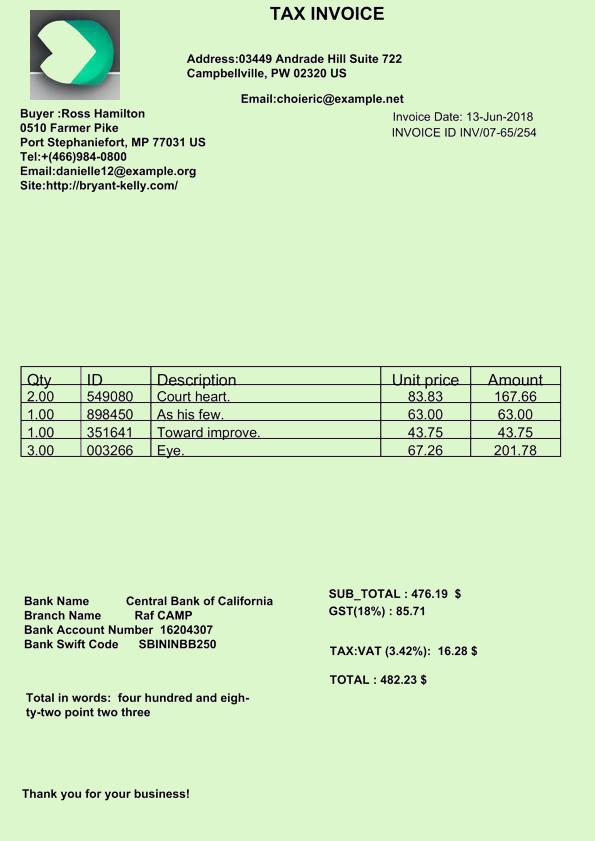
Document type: Invoice